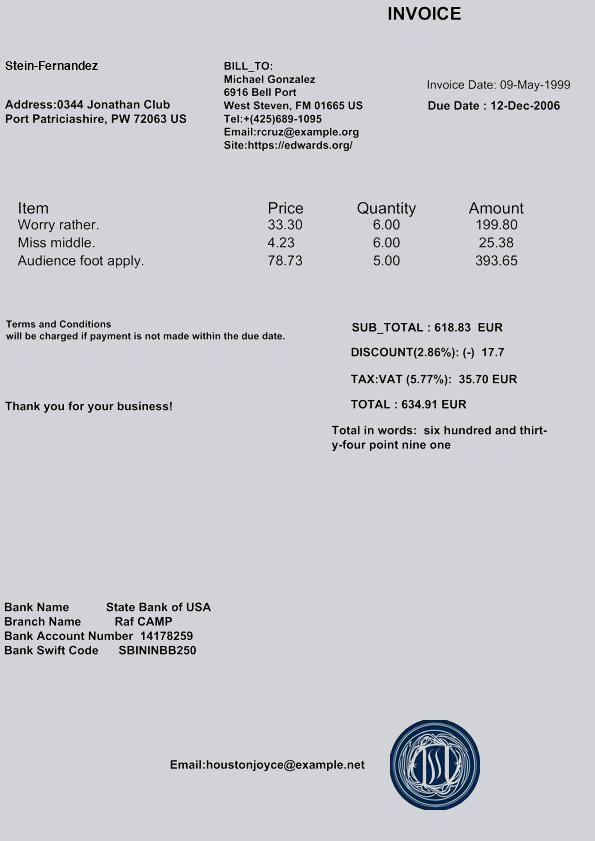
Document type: Invoice